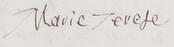
Signature of: maria theresa of spain